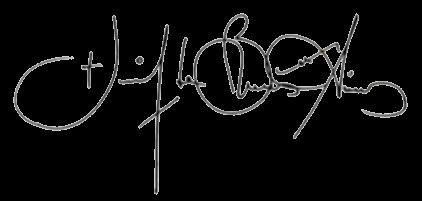
Signature of: jose bosch bishop